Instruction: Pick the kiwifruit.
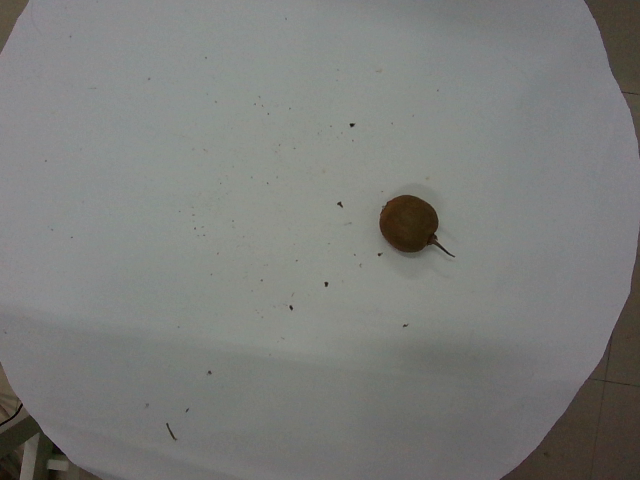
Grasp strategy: vertical